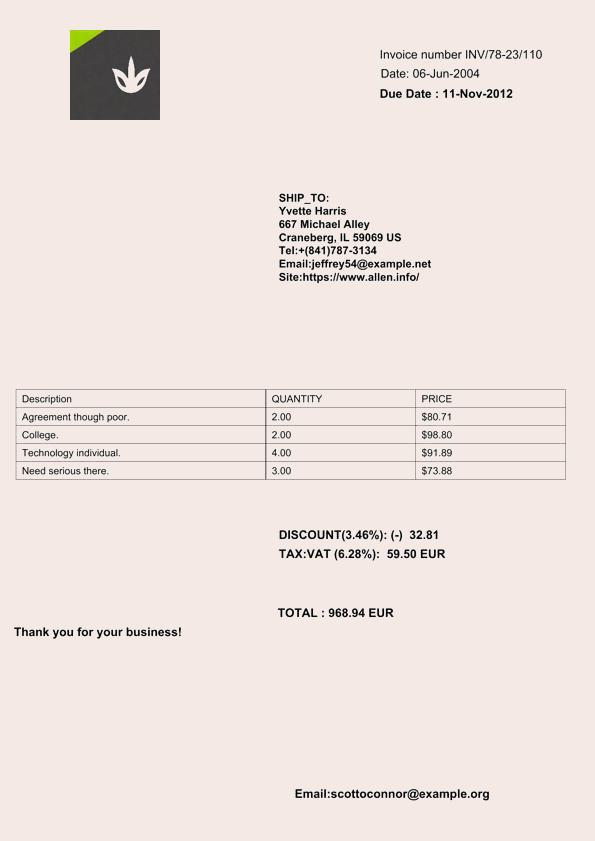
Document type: Invoice